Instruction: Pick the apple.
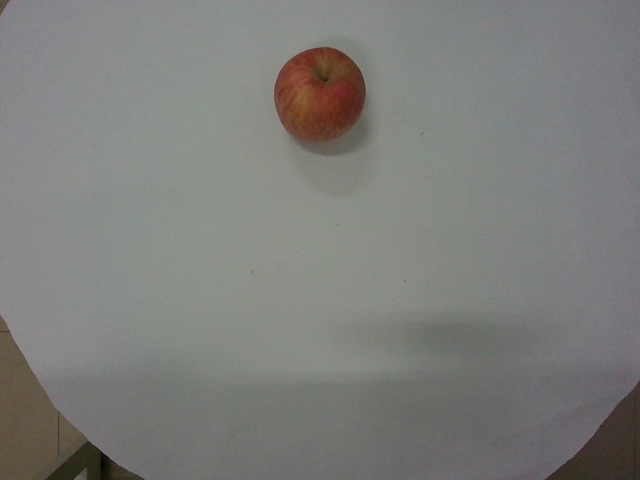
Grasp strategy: vertical